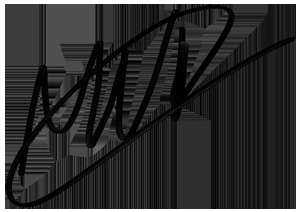
Signature of: max verstappen